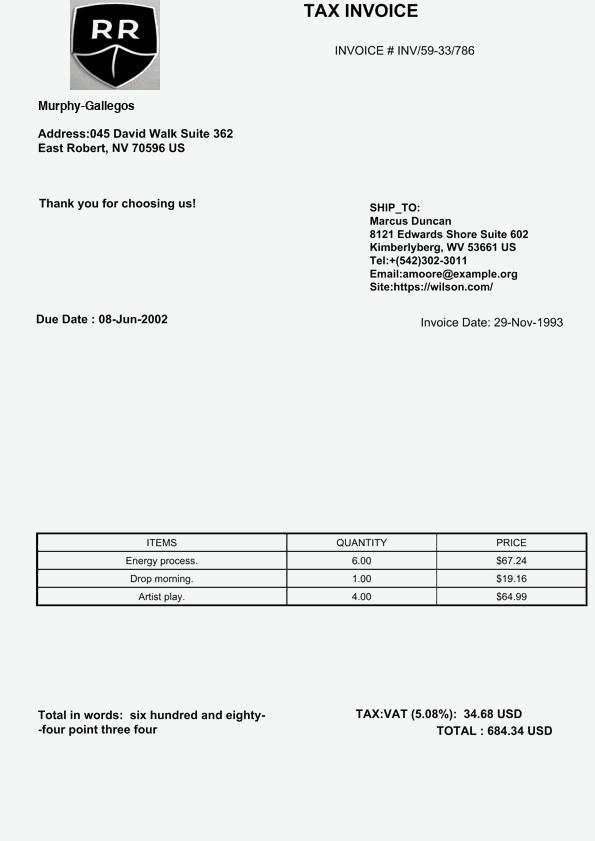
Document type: Invoice